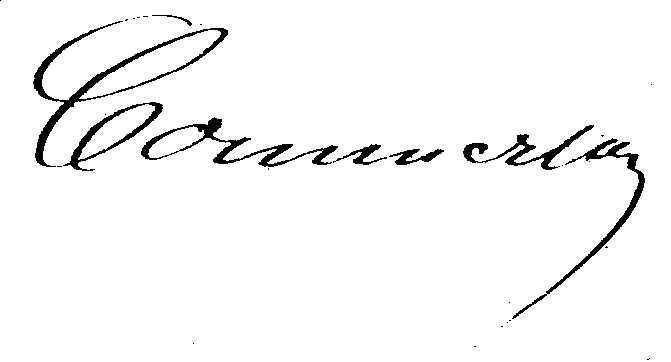
Signature of: jean louis auguste commerson